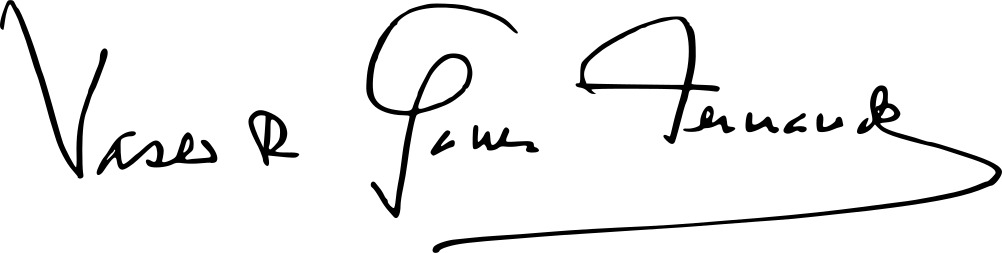
Signature of: vasco da gama fernandes